Question: What jurisdiction, city, or county is the document associated with?
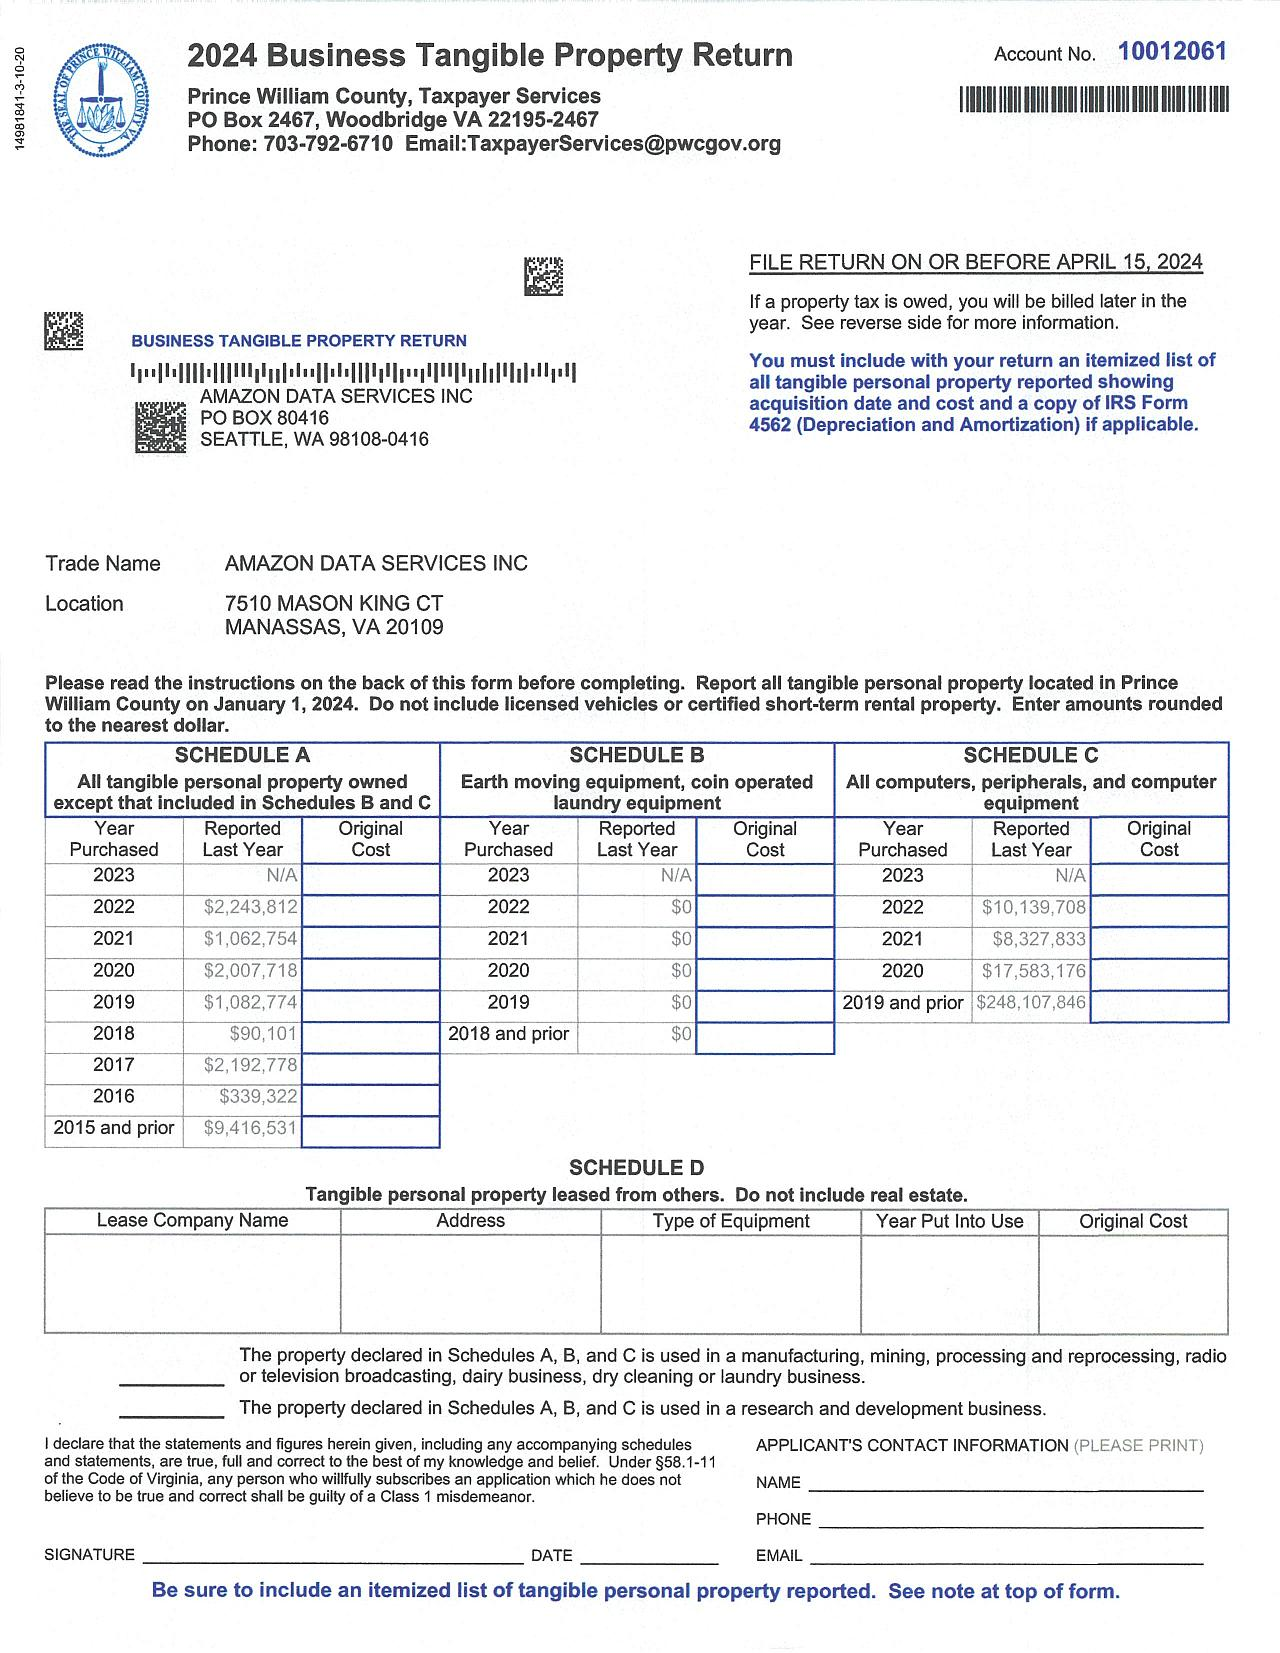
Answer: "Prince William County"